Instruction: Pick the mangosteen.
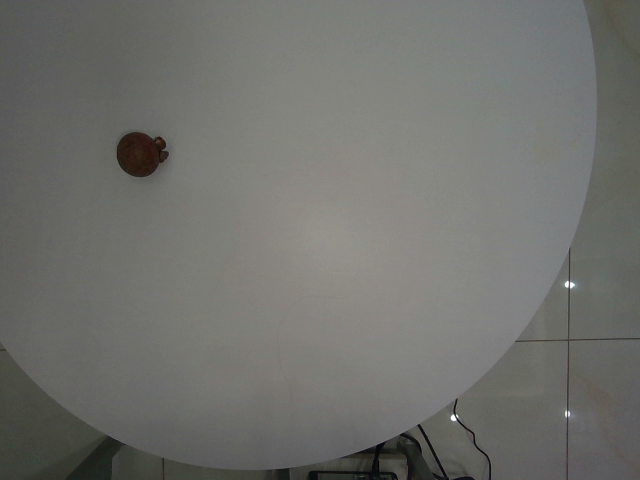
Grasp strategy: vertical